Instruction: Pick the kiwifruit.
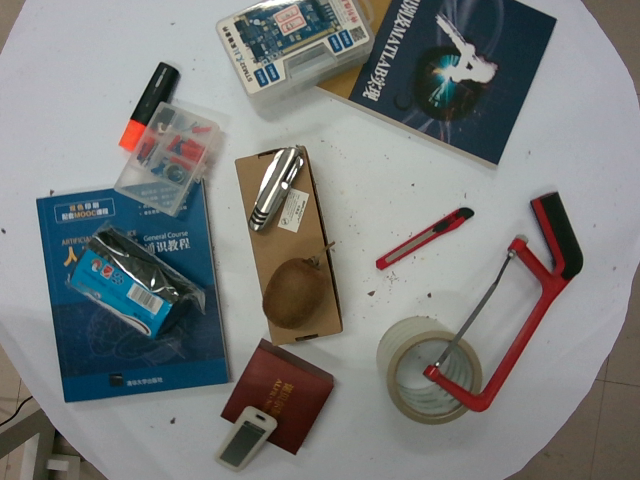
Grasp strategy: vertical